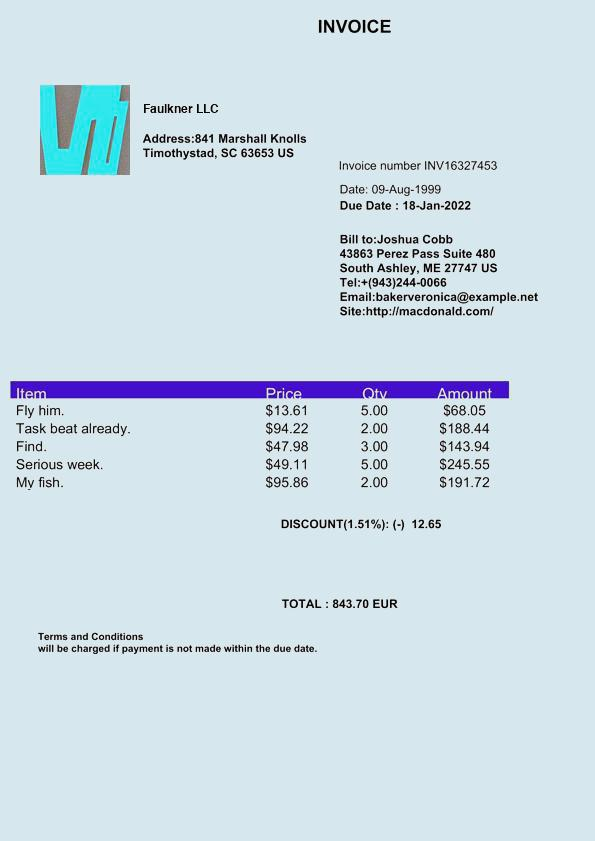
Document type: Invoice